Question: What do the imaging results show?
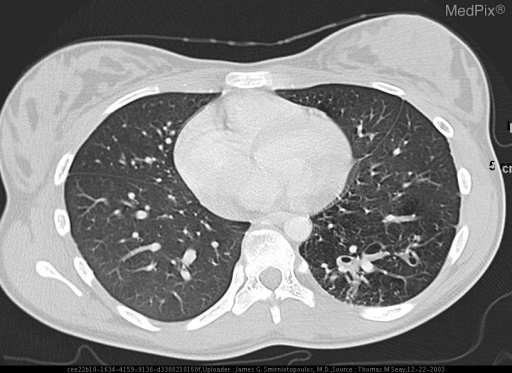
Answer: The imaging shows CXR:  The  mediastinal structures and pulmonary vascularity are normal in appearance.  Symmetric aeration is noted bilaterally.  Slight increased parenchymal opacity is noted in  the left lower lobe posteriorly.  Overlying bony thorax is unremarkable.

CT:  There is an area of increased lucency in the inferior left lower lobe, with multiple dilated abnormal blood vessels. The area is supplied predominantly by a large artery arising from the aorta just above the aortic hiatus. Drainage is to the left inferior pulmonary vein (not shown). There is an area of increased lucency in the inferior left lower lobe, with multiple dilated abnormal blood vessels. The area appears to be supplied predominantly by a large artery arising from the aorta just above the aortic hiatus. Drainage is to the left inferior pulmonary vein..